Question: What is the suspected problem?
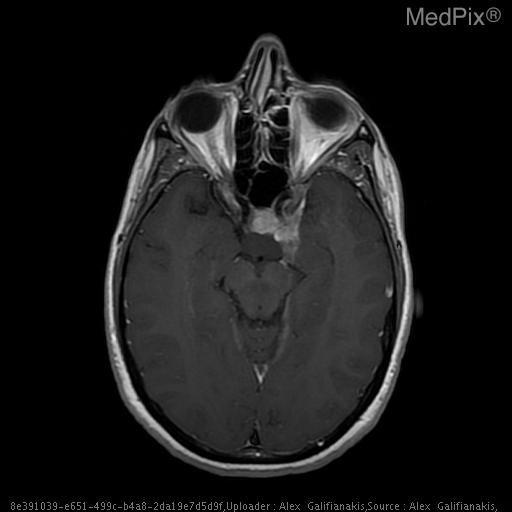
Answer: The findings suggest Avidly enhancing suprasellar mass distinct from the pituitary measuring approximately 3.3 x 2.5 x 3.5 cm. The mass surrounds the left cavernous internal carotid artery extending into the medial aspect of the right cavernous sinus.

The tumor extends anteriorly to the left orbital apex.  There is suprasellar and pontine cistern extension also coursing along the posterior margin of the majority of the clivus. There is posterior extension of the mass surrounding the left 5th cranial nerve involving Meckel's cave as well as surrounding the cisternal portion of the 5th cranial nerve. The mass extends to but not definitely within the left foramen ovale involving the left foramen rotundum as well. The mass abuts the left margin of the basilar artery and the left anterior margin of the mid brain. It extends into the posterior-superior aspect of the sphenoid sinus as well.

A fluid intensity, non-enhancing structure is seen along the posterior margin of the above described mass filling the superior pontine cistern with extension into the left suprasellar cistern measuring 2.3x1.5x1.2 cm.. The mass involves the left cavernous sinus, surrounds the carotid, and extends forward to the orbital apex, and backward to the tentorium and clivus.. The patient might have a history of 42 y.o. woman with elevated prolactin. Please evaluate for evidence of pituitary adenoma.